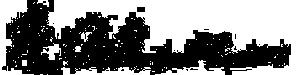
Signature of: william butler hornblower